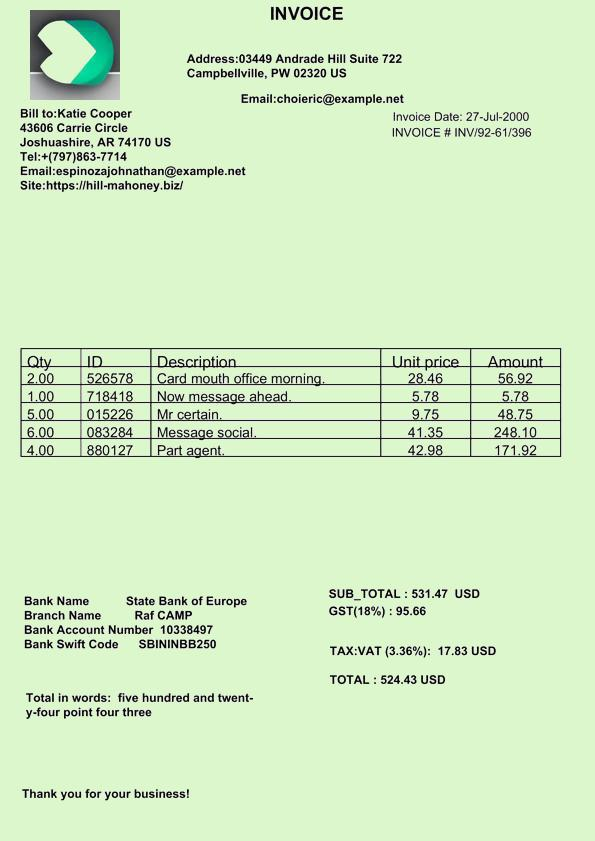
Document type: Invoice